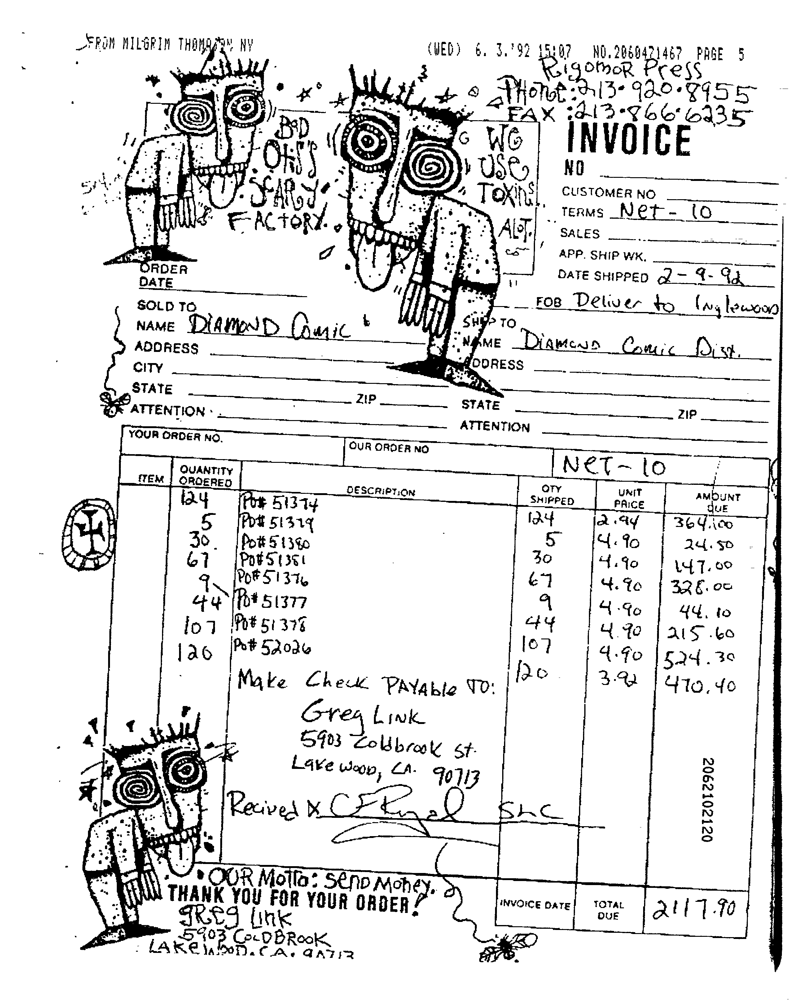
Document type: Invoice